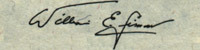
Signature of: william e simon